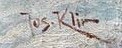
Signature of: josef klír